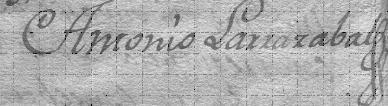
Signature of: antonio de larrazábal y arrivillaga